Question: What do the imaging results show?
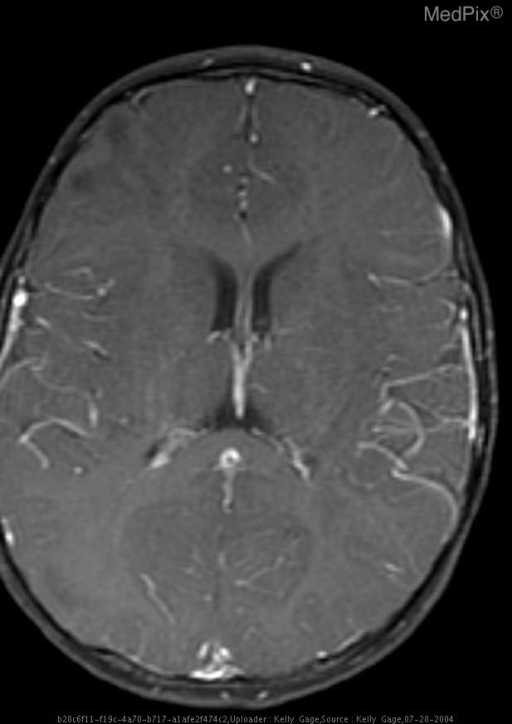
Answer: The imaging shows Numerous subcortical intensities with thinning of the overlying cortex, and subependymal nodules. Axial T1 post gad demonstrates multiple subcortical non-enhancing hypointensities with some thinning of the overlying cortex.